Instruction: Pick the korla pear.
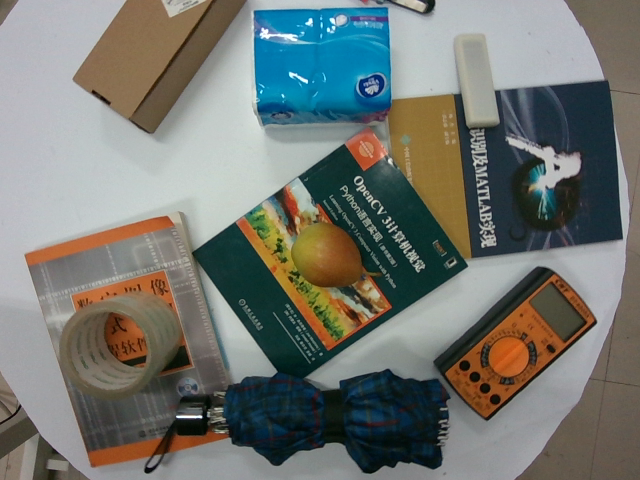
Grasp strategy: vertical